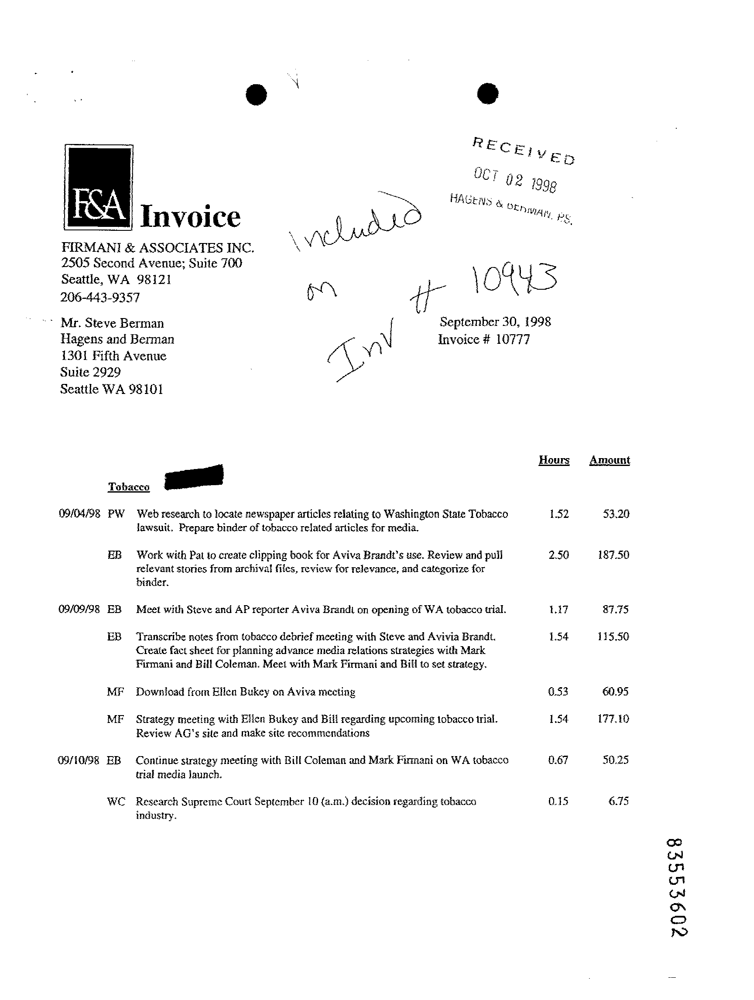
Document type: Invoice